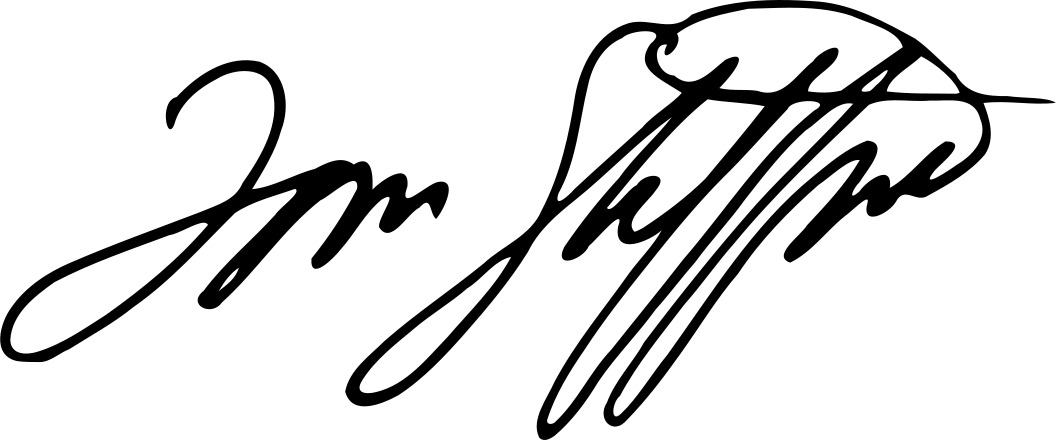
Signature of: thomas p stafford